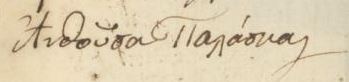
Signature of: anthoussa de roujoux